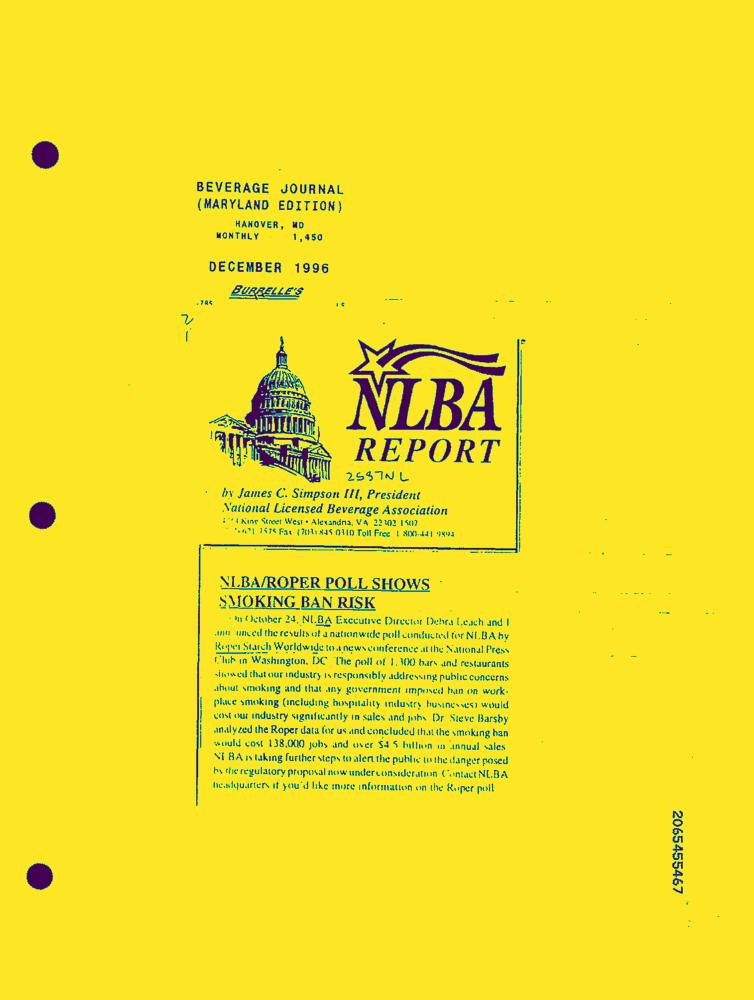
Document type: News-Article